Question: How does the patient history play a role?
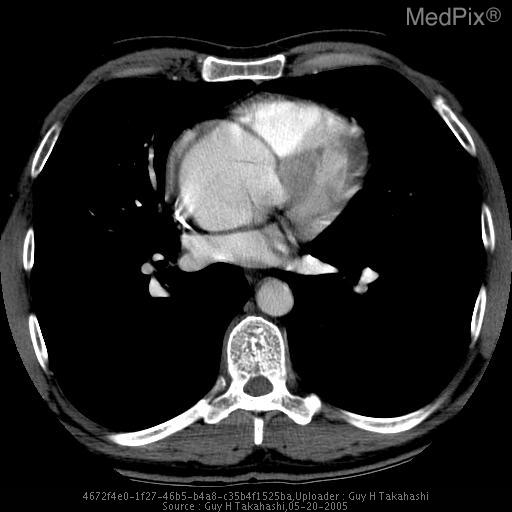
Answer: The patient's history of 51 y/o Caucasian male with sudden onset of chest and mid back pain.  No prior history of acute chest syndrome, angina, or other heart disease.  No other significant past medical history or family history.  No history of alcohol or tobacco use.  No medications. is key in understanding the case.